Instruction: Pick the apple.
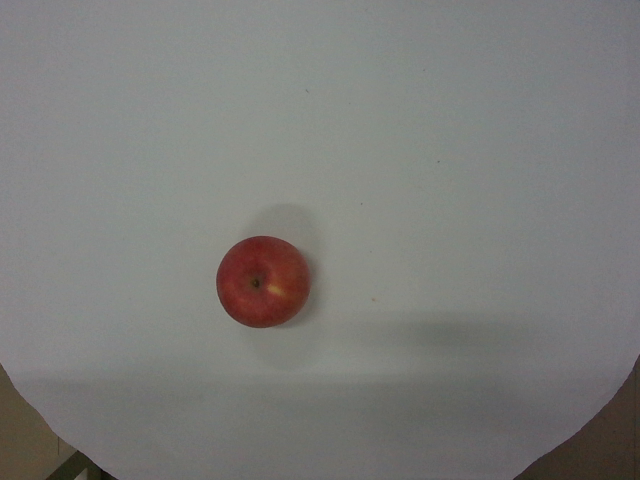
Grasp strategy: vertical